Question: What type of tax is indicated in the document, personal property or real estate?
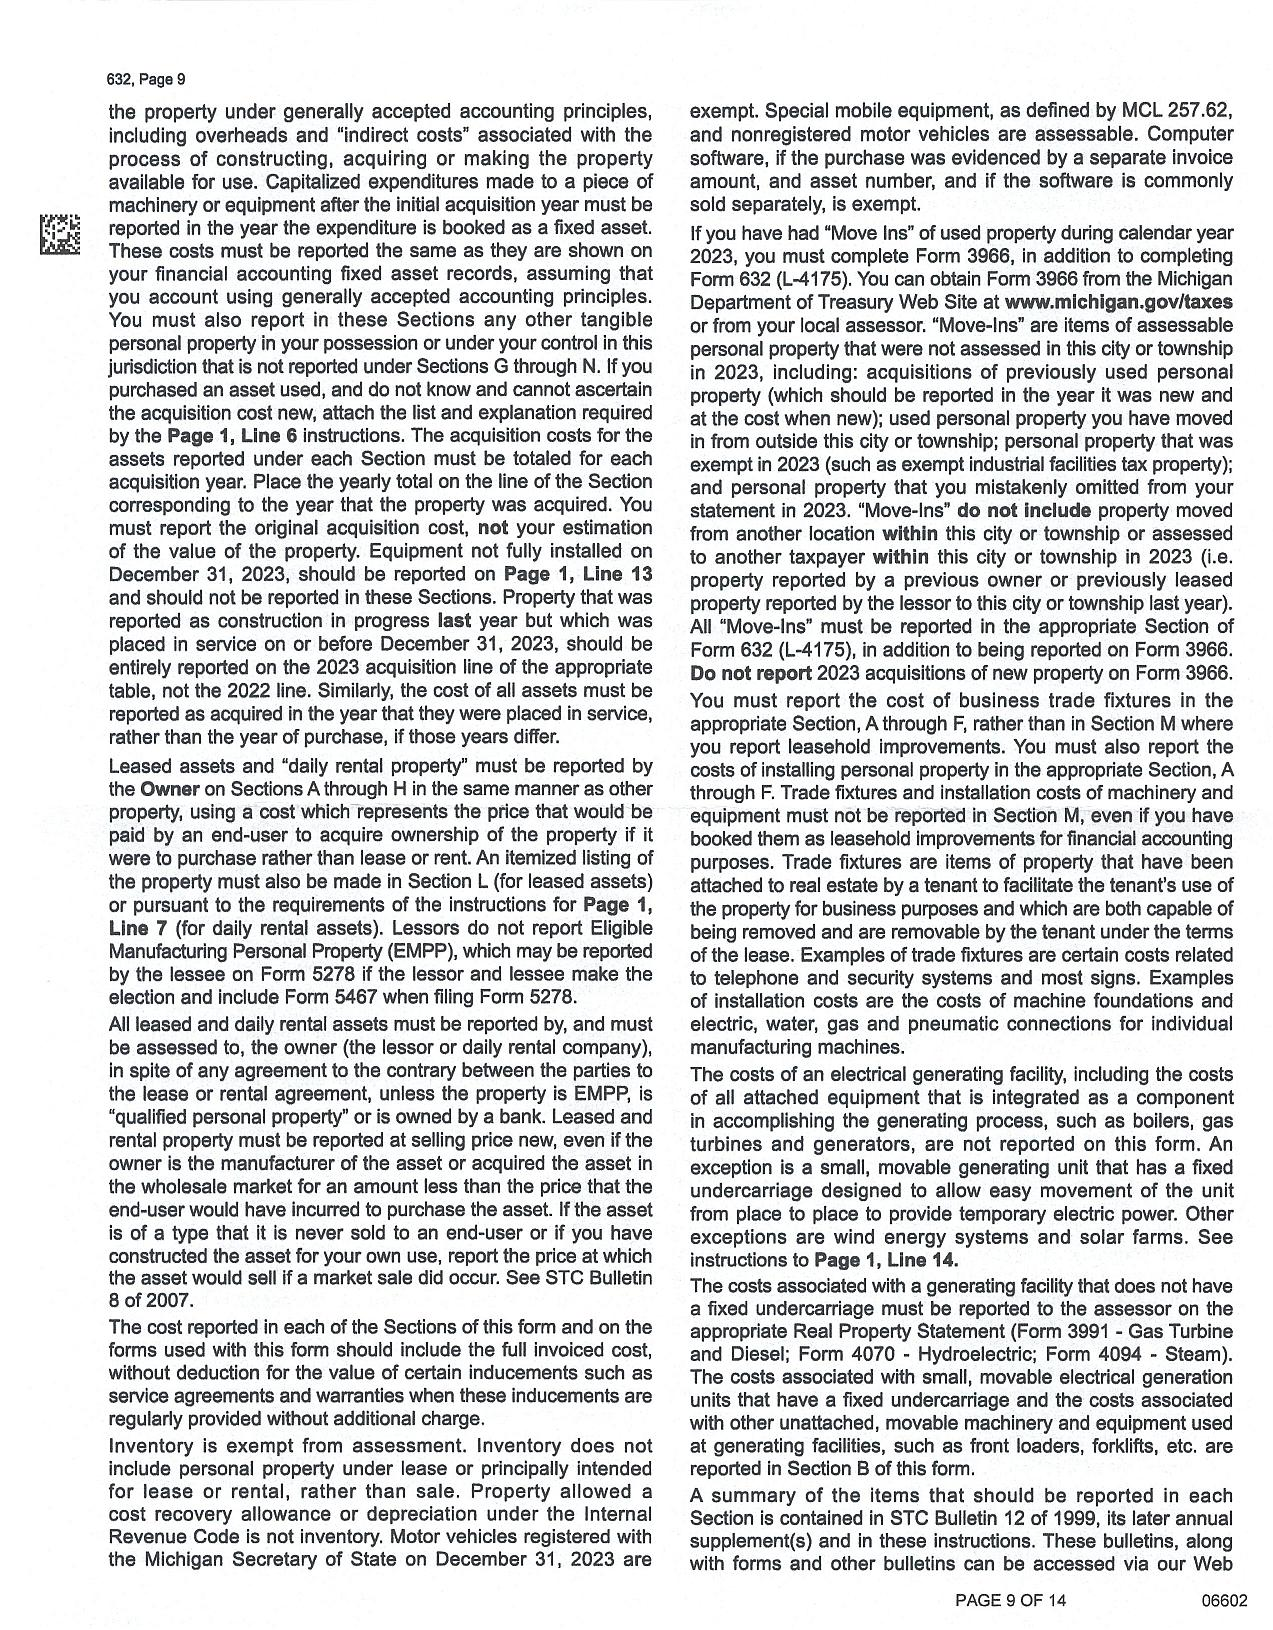
Answer: "Personal property"